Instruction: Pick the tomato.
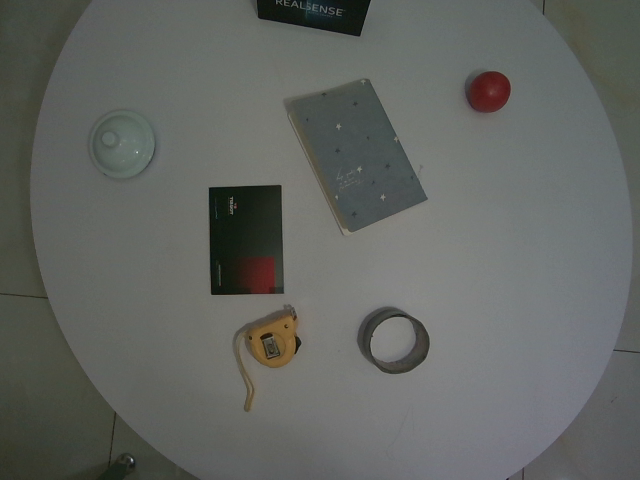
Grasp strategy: vertical